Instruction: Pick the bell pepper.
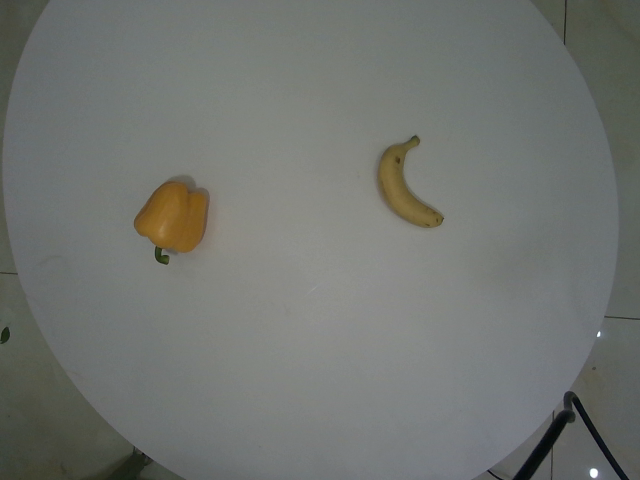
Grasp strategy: vertical